Question: What do the imaging results show?
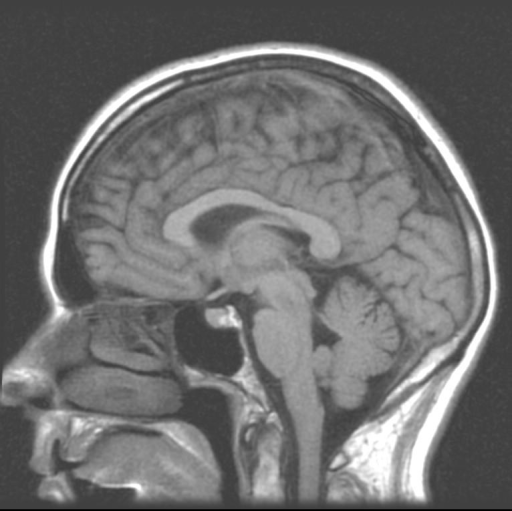
Answer: The imaging shows T1W gray matter isointense mass in fourth ventricle on T1 MRI. T1 isointense mass in 4th ventricle.